Question: What do the imaging results show?
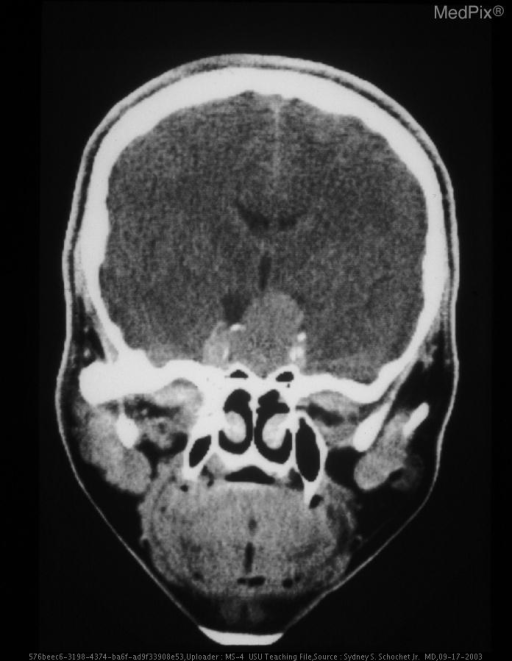
Answer: The imaging shows Fig 1. Coronal CT showing the intrasellar tumor with suprasellar extension.

Fig 2. Intraoperative smear prepared from the neoplasm showing sparsely granulated cytoplasm.  Also note the occasional intracytoplasmic eosinophilic fibrous bodies, best seen in the very center of the picture.

Fig 3. Histological section of the resected neoplasm showing the relatively uniform, sparsely granulated cells.

Fig 4. Electron micrograph showing a typical intracytoplasmic body, characteristic of the sparsely granulated growth hormone secreting adenoma. Coronal CT showing the intrasellar tumor with suprasellar extension..